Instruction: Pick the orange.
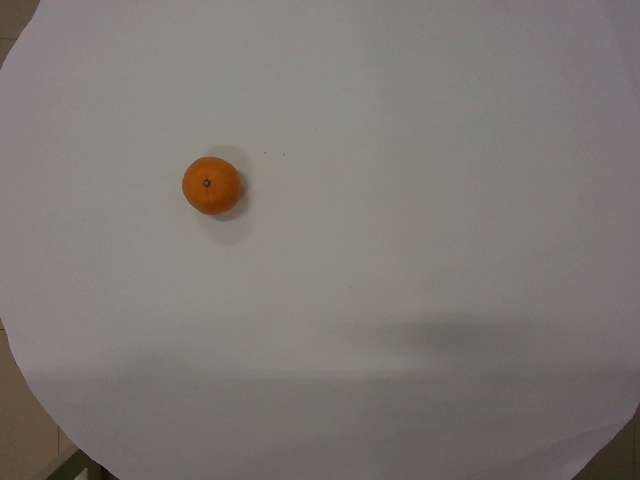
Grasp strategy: vertical